Question: What is the potential diagnosis?
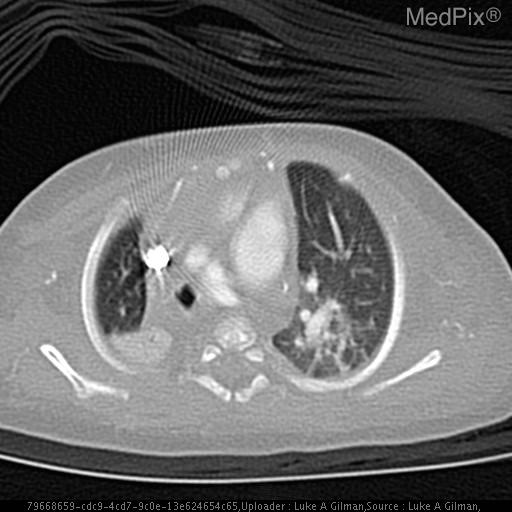
Answer: The possible diagnosis includes •  PHAVER Syndrome
•  Patau Syndrome (T13)
•  Edward's Syndrome (T18)
•  Tracheoesophageal Fistula
•  VACTERL Syndrome.